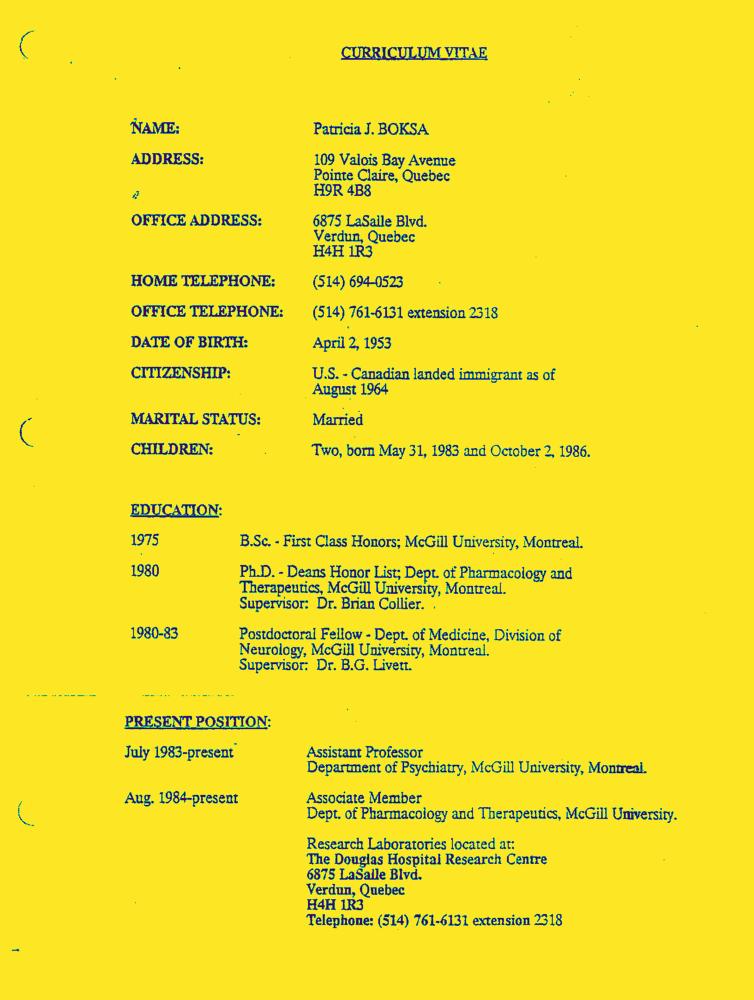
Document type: Resume-Doc